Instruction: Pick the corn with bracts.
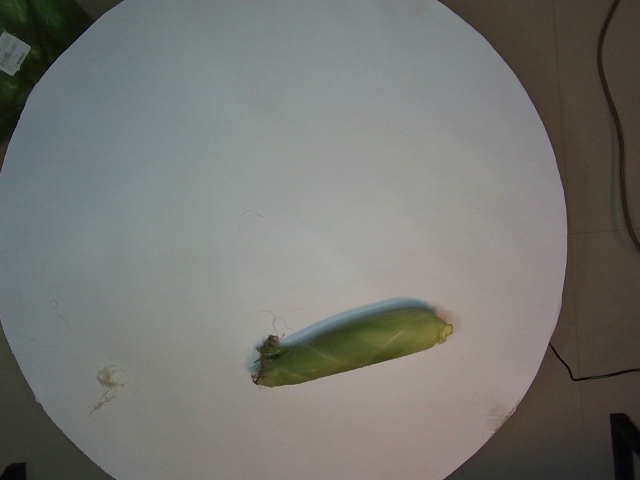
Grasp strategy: vertical